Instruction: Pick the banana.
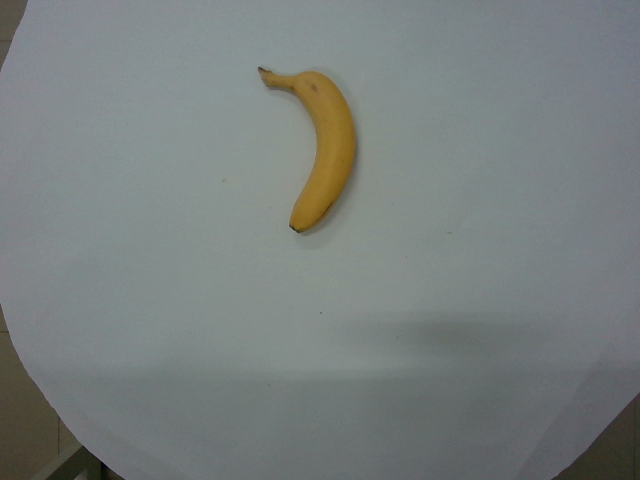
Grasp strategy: vertical